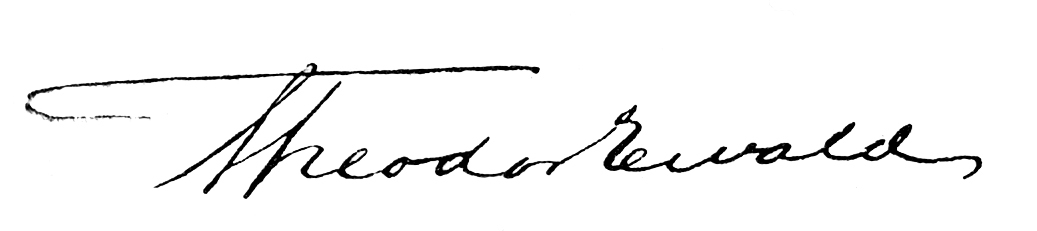
Signature of: theodor ewald